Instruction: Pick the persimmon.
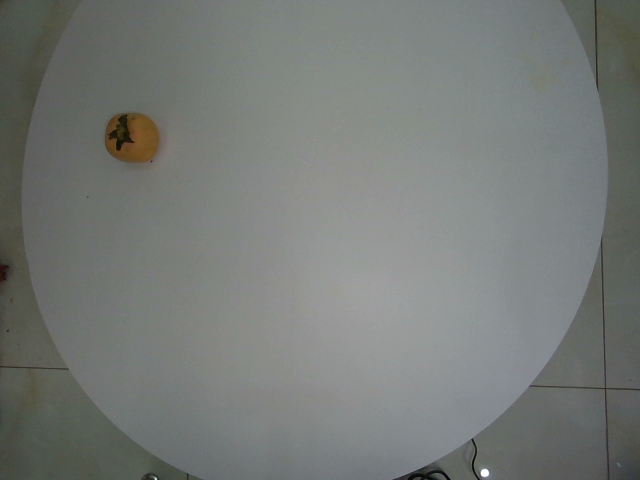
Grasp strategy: vertical